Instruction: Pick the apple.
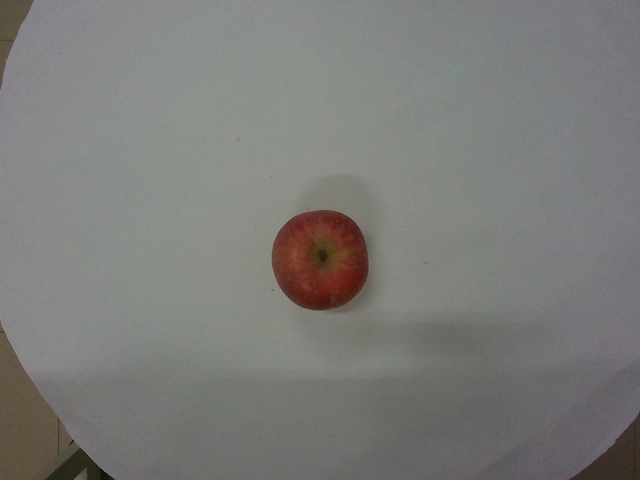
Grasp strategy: vertical